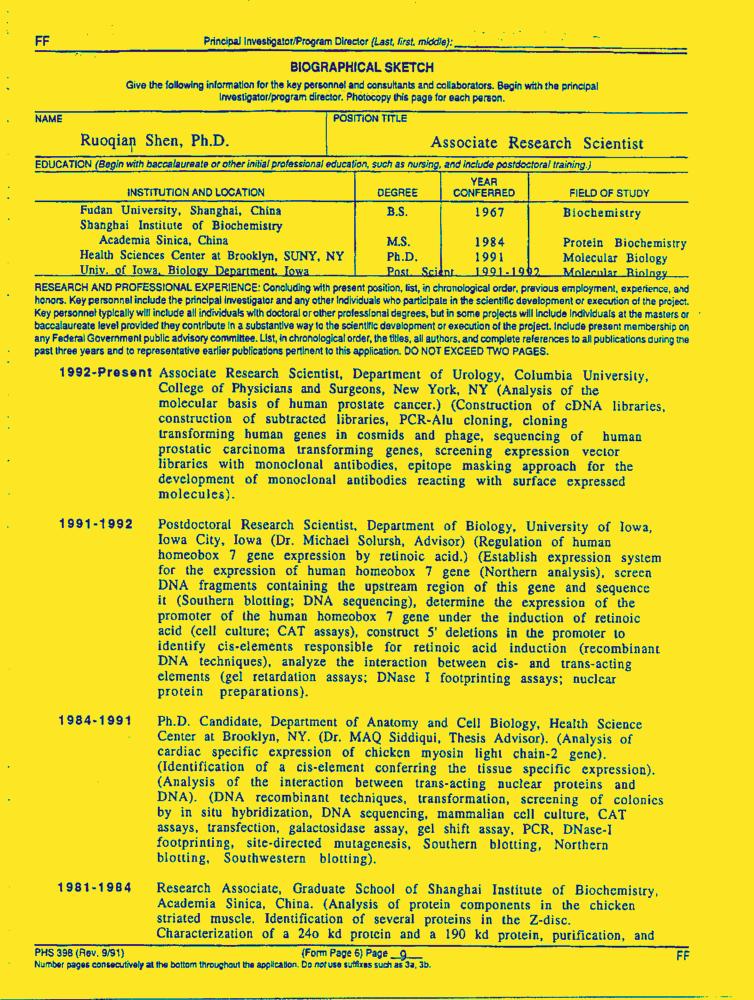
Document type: Resume-Doc